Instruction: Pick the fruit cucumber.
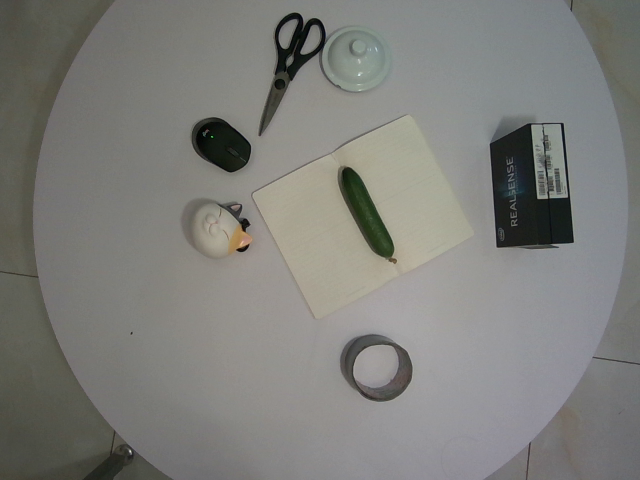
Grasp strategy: vertical